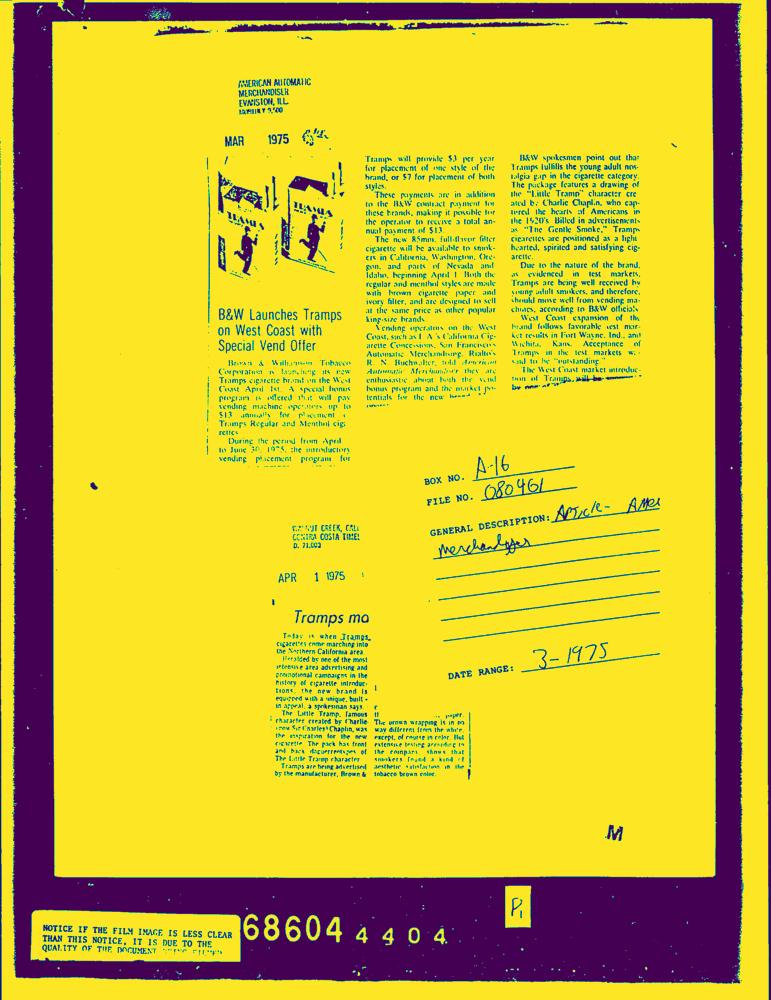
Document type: News-Article